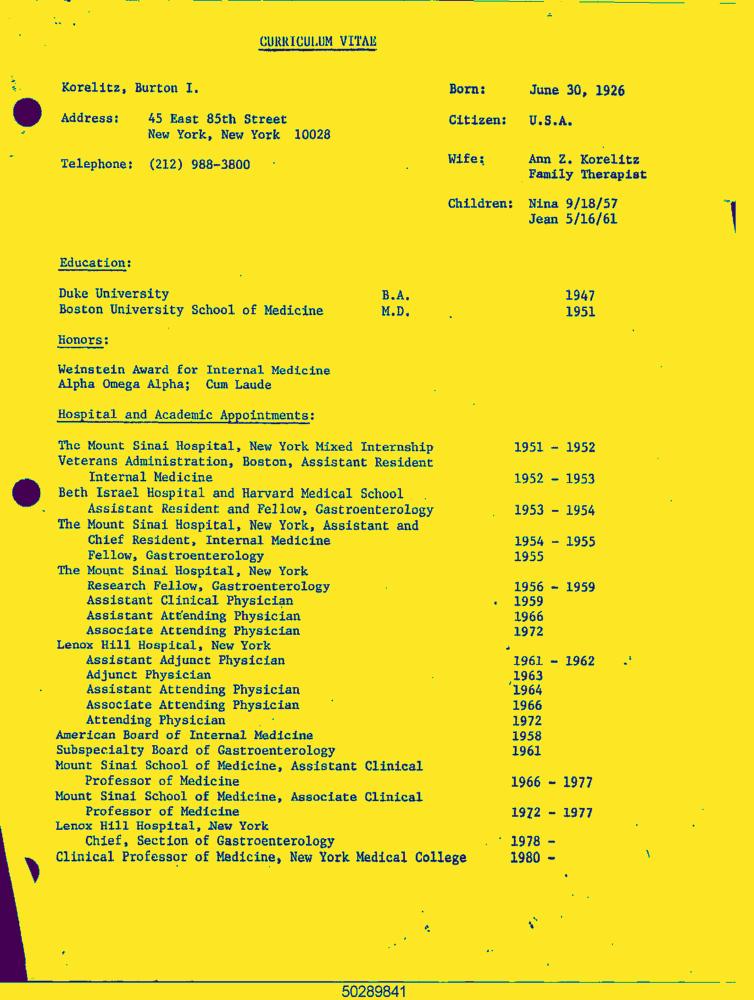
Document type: Resume-Doc